Question: How does the patient history play a role?
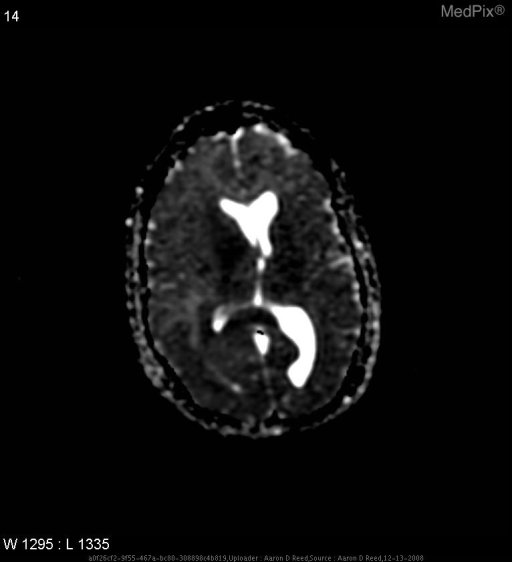
Answer: The patient's history of The patient is a 50 y/o caucasian female in otherwise good health that complains of frequent headaches over the last 3 months that wake her from sleep at night and are present when she wakes in the morning. Sometimes accompanied by nausea and vomiting is key in understanding the case.